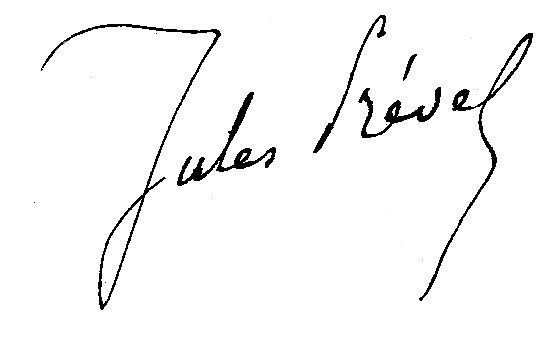
Signature of: jules prével